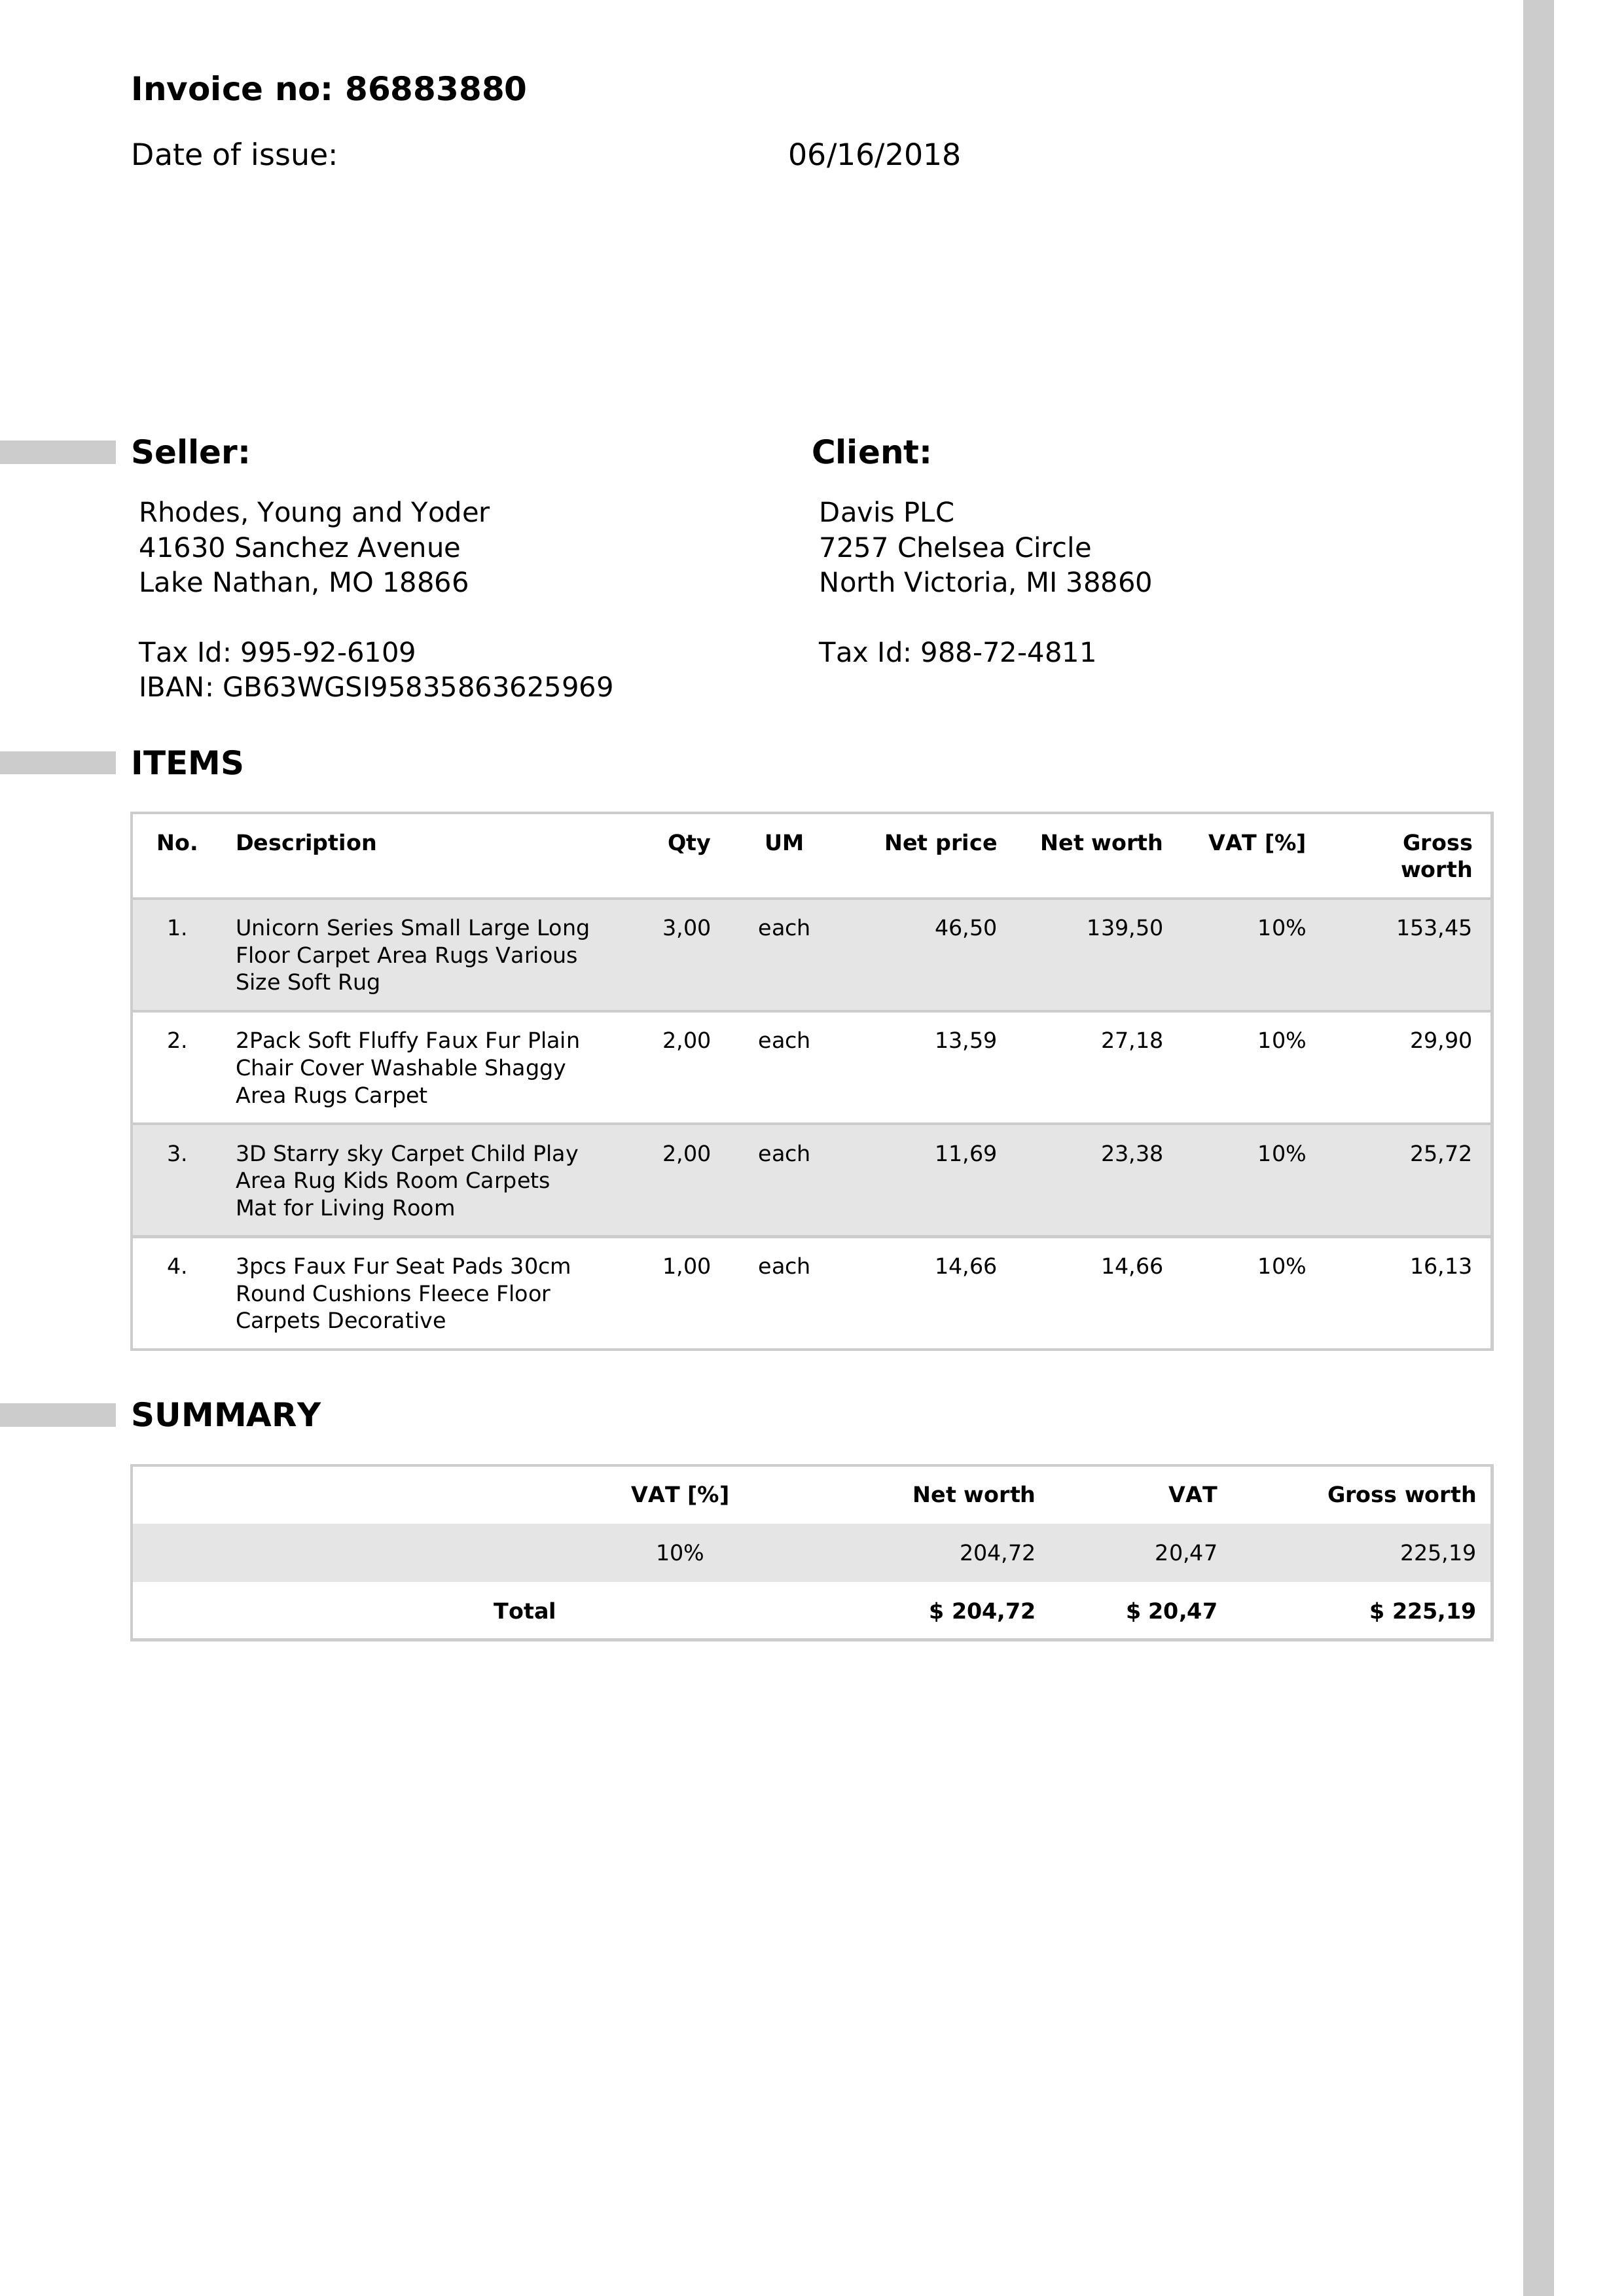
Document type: Invoice